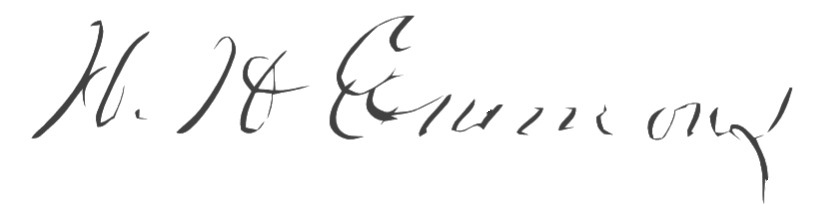
Signature of: halmer hull emmons